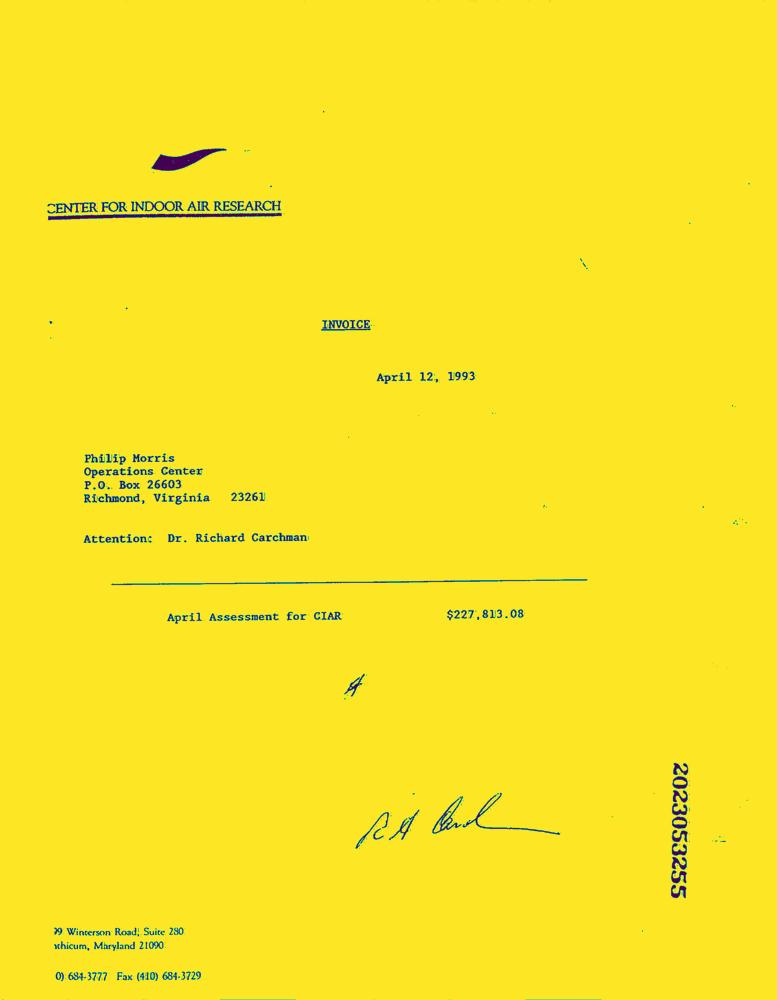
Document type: Invoice-Doc